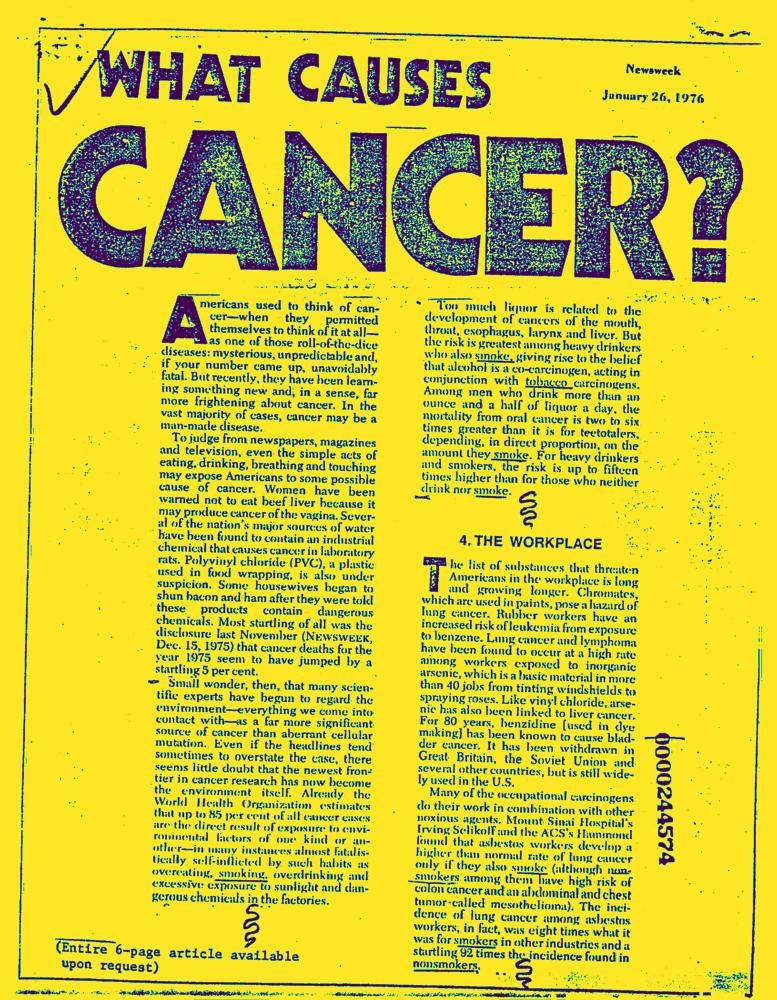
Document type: News-Article